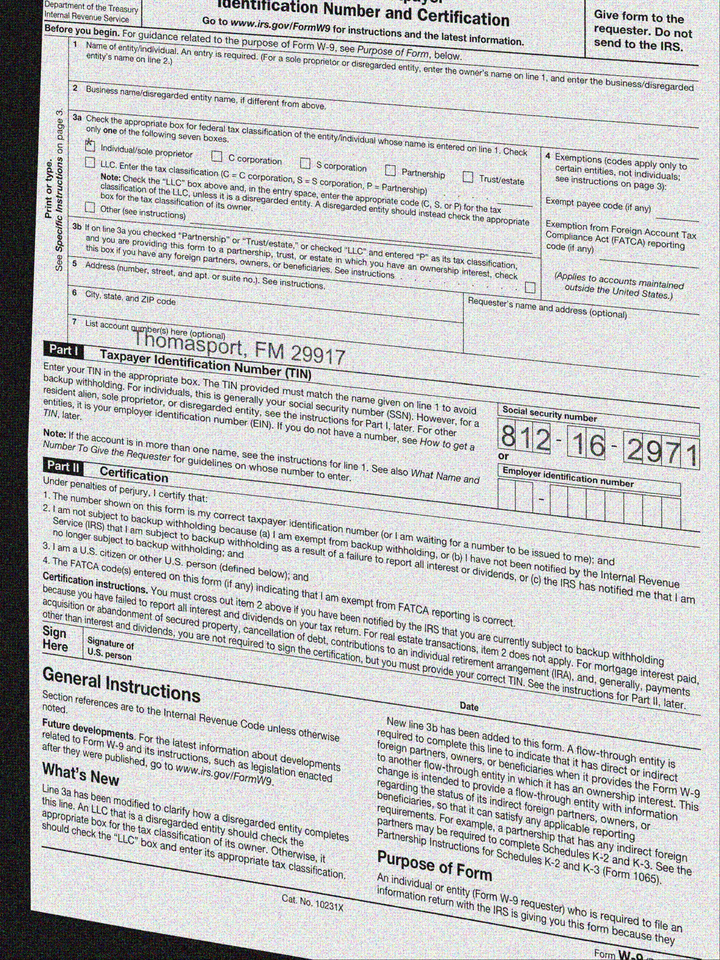
adr2: Thomasport, FM 29917
cbx: yes
ssn: 812162971